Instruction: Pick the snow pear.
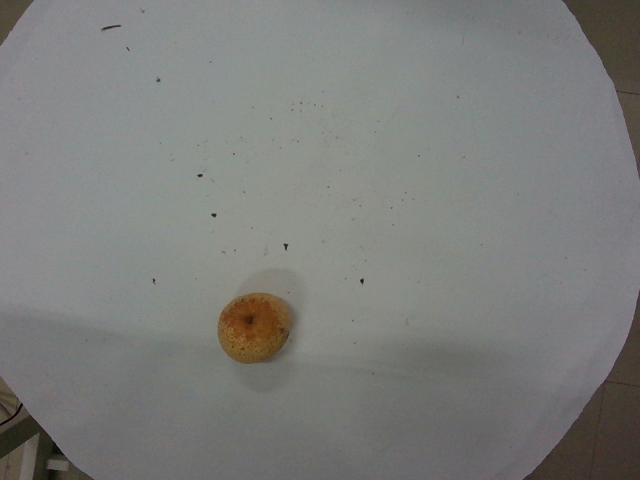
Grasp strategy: vertical